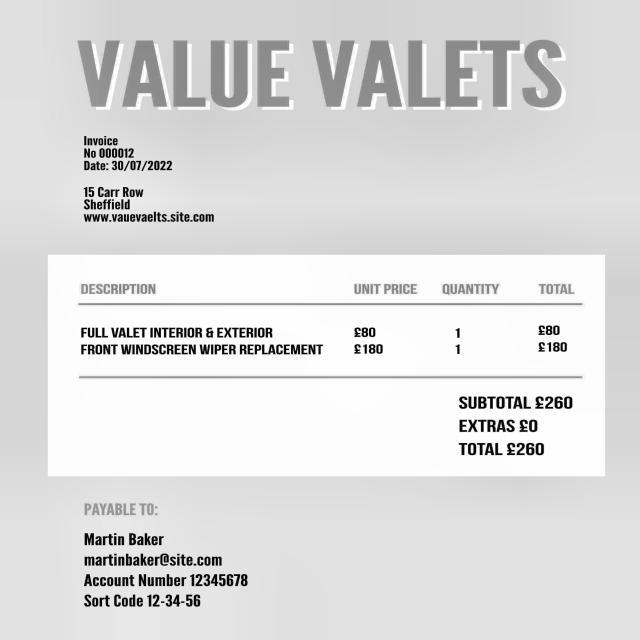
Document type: Invoice